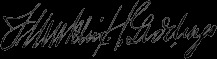
Signature of: franklin henry giddings